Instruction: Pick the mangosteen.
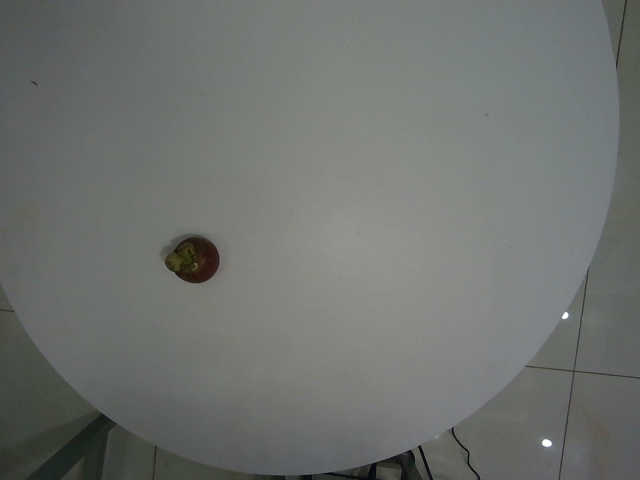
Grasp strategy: vertical